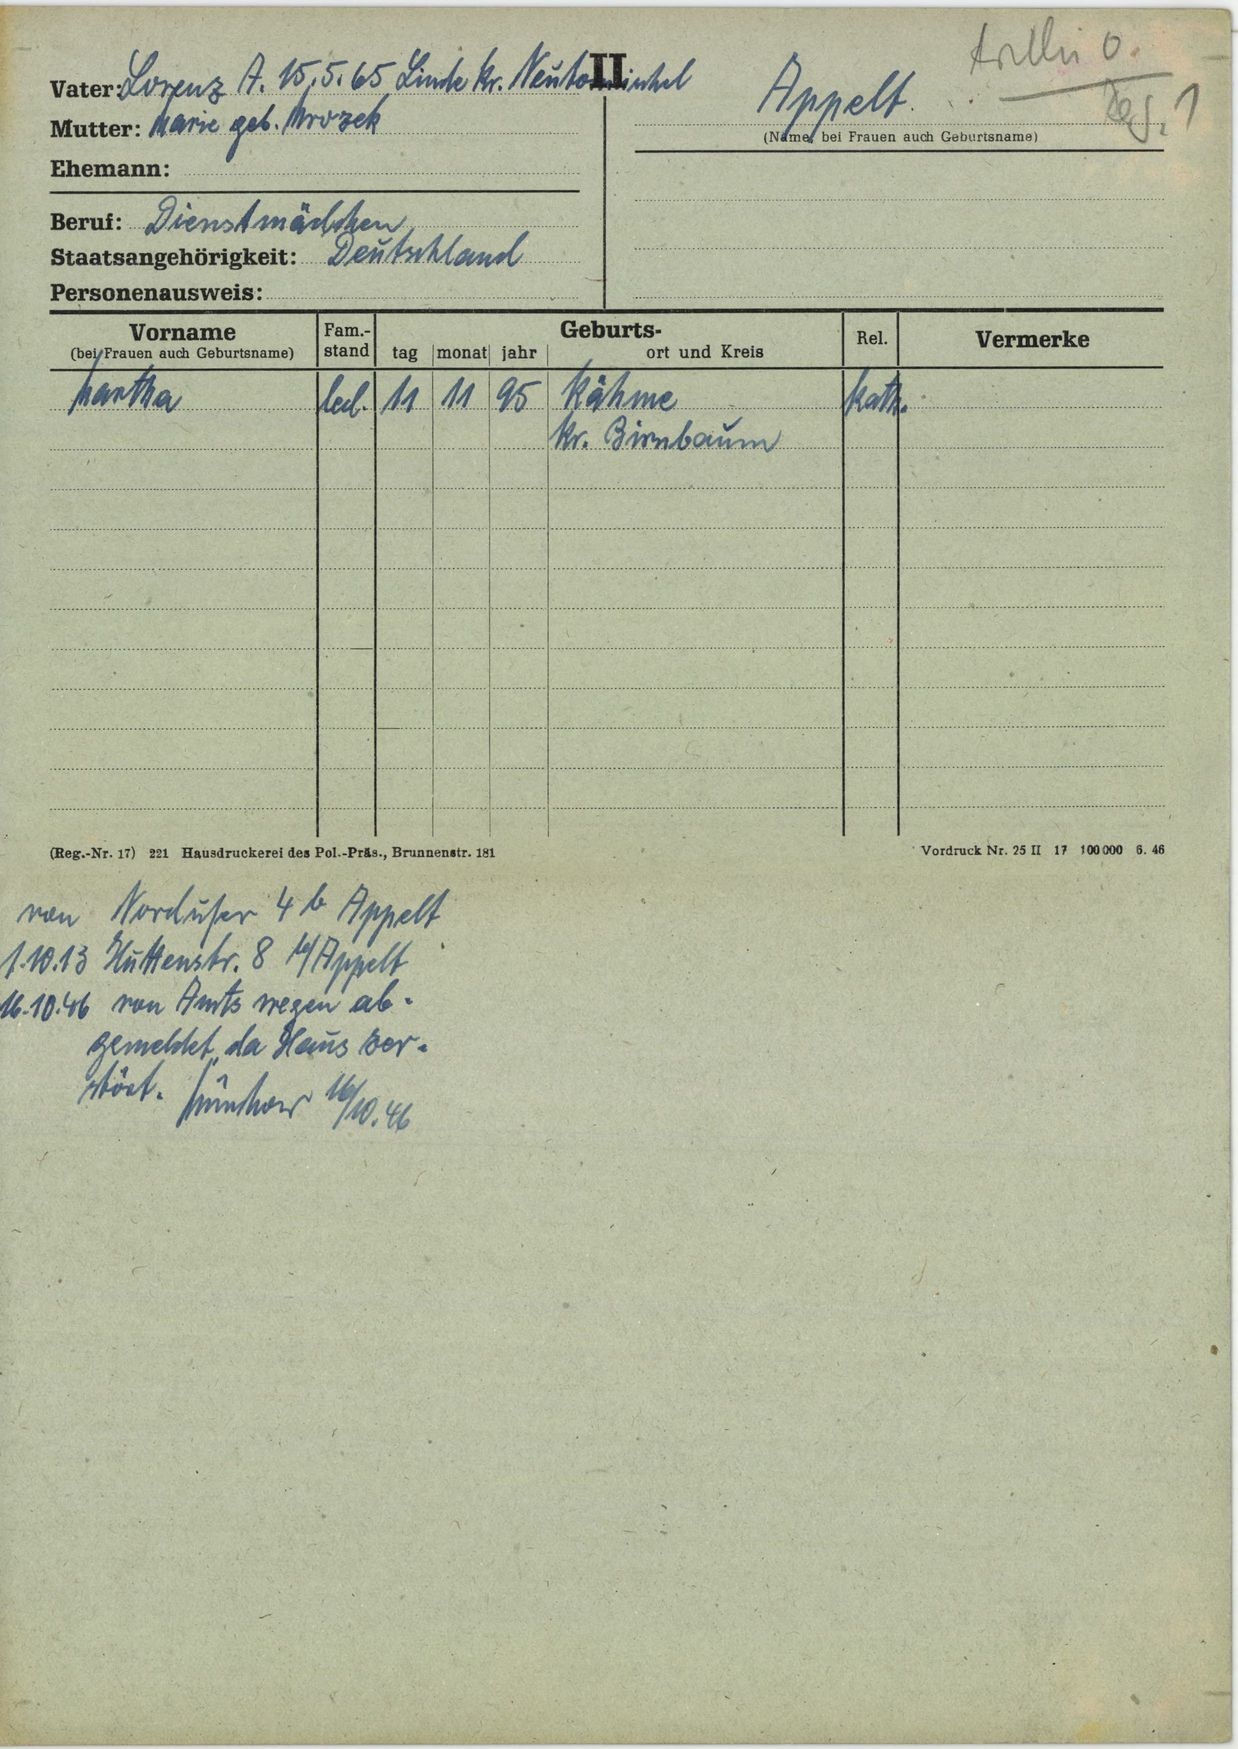
Appelt